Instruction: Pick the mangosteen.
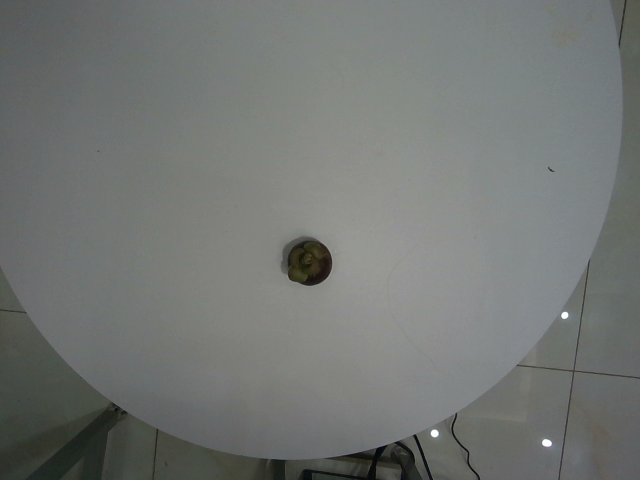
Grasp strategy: vertical